Extract the amount written in words, the amount in digits, the name of the payee, the date on the cheque, and the bank's name from the image.
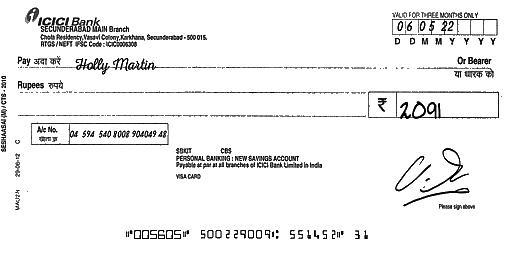
amt_in_words:
amt_in_figures: 2091
payee_name: Holly Martin
bank_name: ICICI Bank
cheque_date: 06/05/22